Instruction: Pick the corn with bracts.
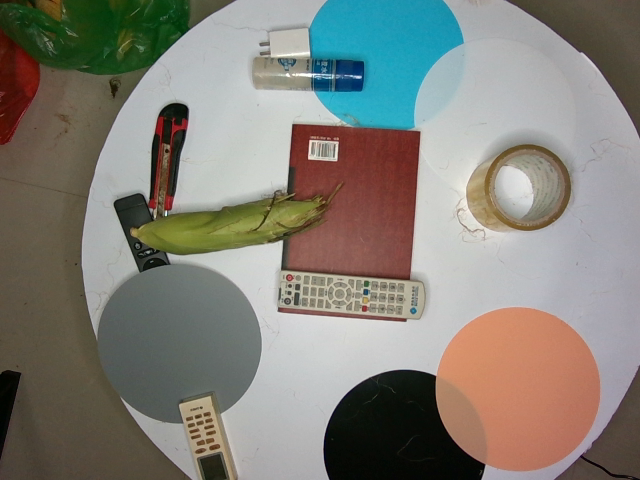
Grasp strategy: vertical